Identify and extract the amount in words, amount in numbers, payee name, cheque date, and bank name from the image.
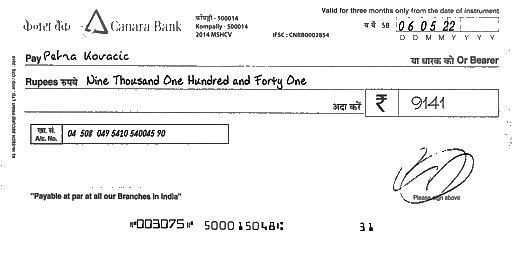
amt_in_words: Nine Thousand One Hundred and Forty One
amt_in_figures: 9141
payee_name: Petra Kovacic
bank_name: Canara Bank
cheque_date: 06/05/22